Question: What do the imaging results show?
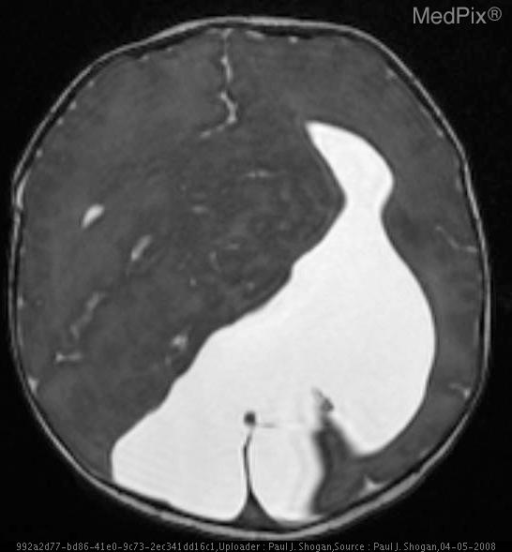
Answer: The imaging shows This patient has agenesis of the corpus callosum.  The posterior fossa is small, with a normally formed cerebellum, which is compressed inferiorly, and the 4th ventricle and cerebral aqueduct are patent.  The globes maintain cross-midline symmetry, and hypotelorism is noted.  The optic tracts are normally formed.  The thalami are fused, and there is partial interhemispheric fusion of the insular parenchyma, and a suggestion of anterior frontal lobe fusion.  There is a partially formed posterior falx cerebri, and anterior interhemispheric fissure.  There is a probable large monoventricle with a dorsal interhemispheric cyst, abutting dysplastic cerebral tissue.  There is an apparent hypoplastic left internal jugular vein.  A cephalocele at the vertex is also noted. Spoiled Gradient Recalled (SPGR) T2 weighted axial image reveals a large left monoventricle abutting dysplastic cerebral tissue, and a partially formed falx cerebri, and communicates with a large right posterior fluid collection.  There is a suggestion of anterior frontal lobe fusion..